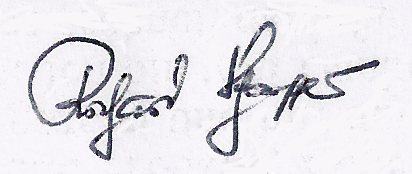
Signature of: richard schaeffler